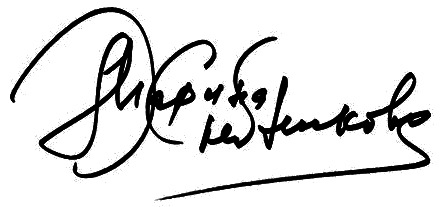
Signature of: marina khlebnikova